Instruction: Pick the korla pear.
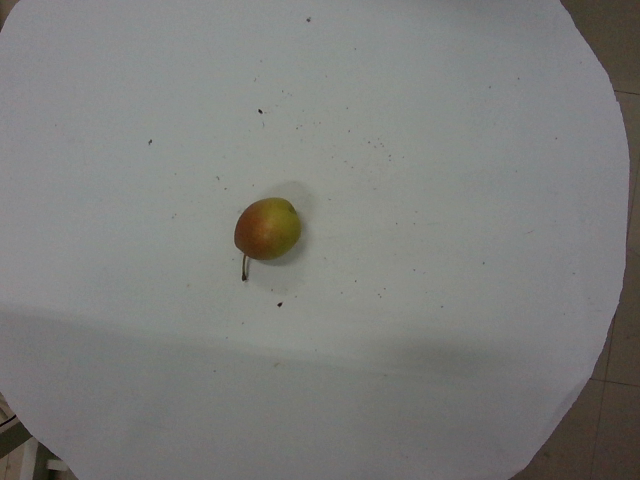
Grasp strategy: vertical